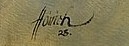
Signature of: heinrich hönich